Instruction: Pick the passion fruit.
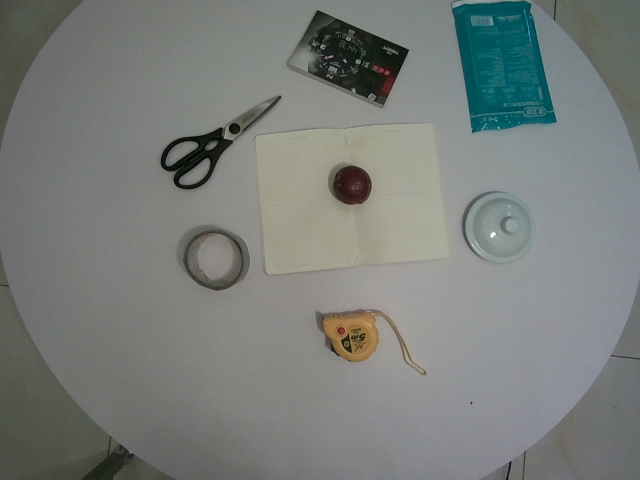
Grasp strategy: vertical